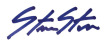
Signature of: steve stern